Question: How does the patient history play a role?
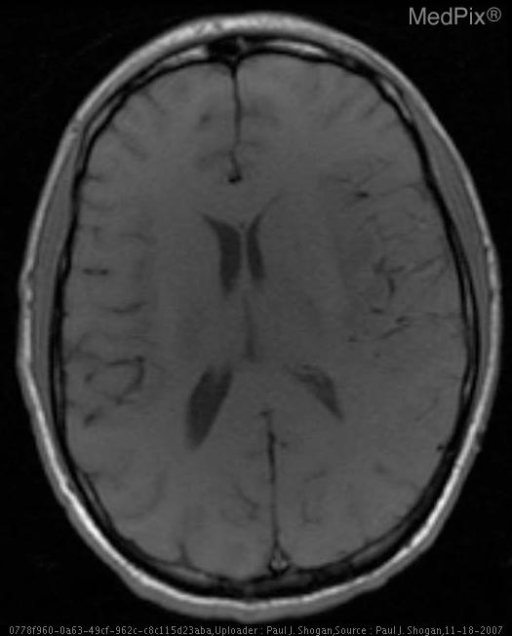
Answer: The patient's history of 21 yo male presenting with fever, new onset of aphasia, and one episode of loss of consciousness. is key in understanding the case.